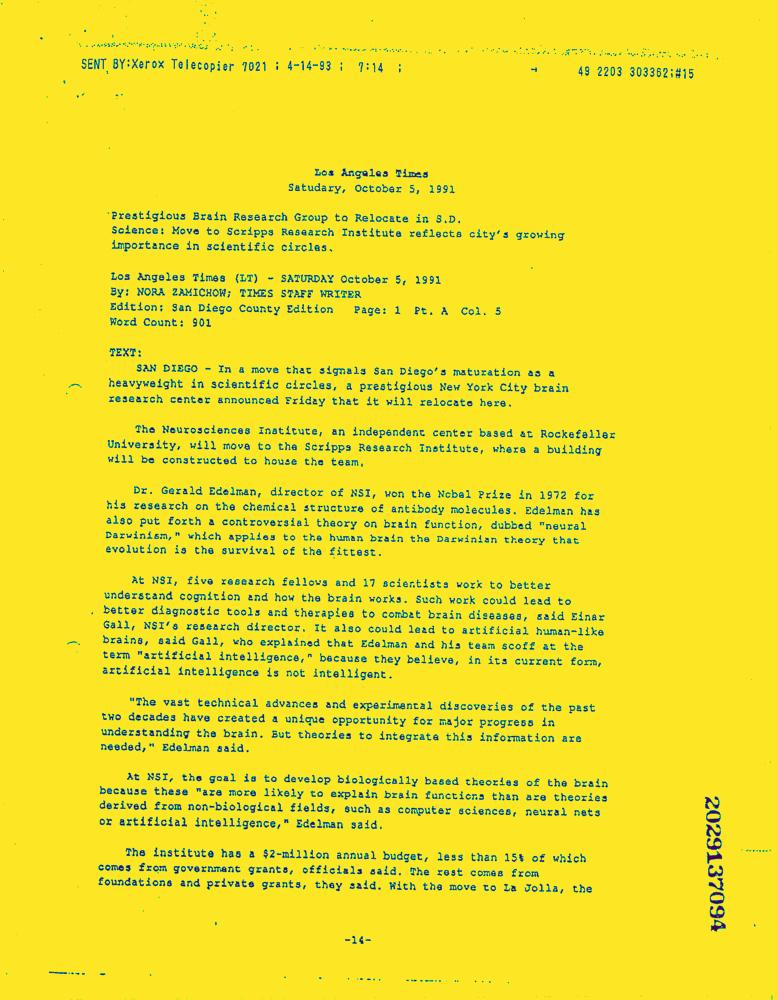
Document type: News-Article